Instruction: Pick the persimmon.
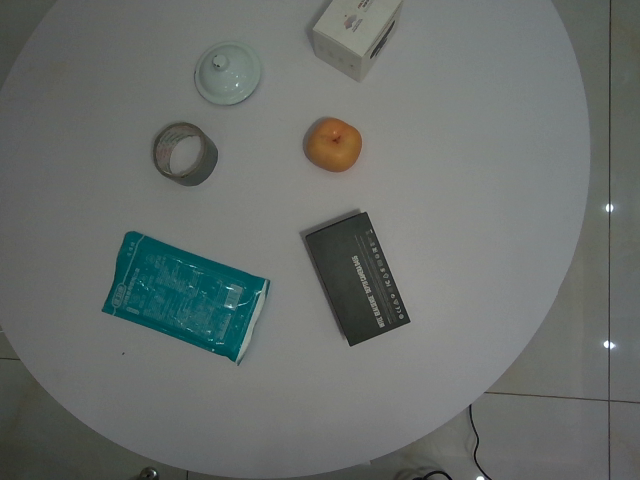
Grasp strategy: vertical